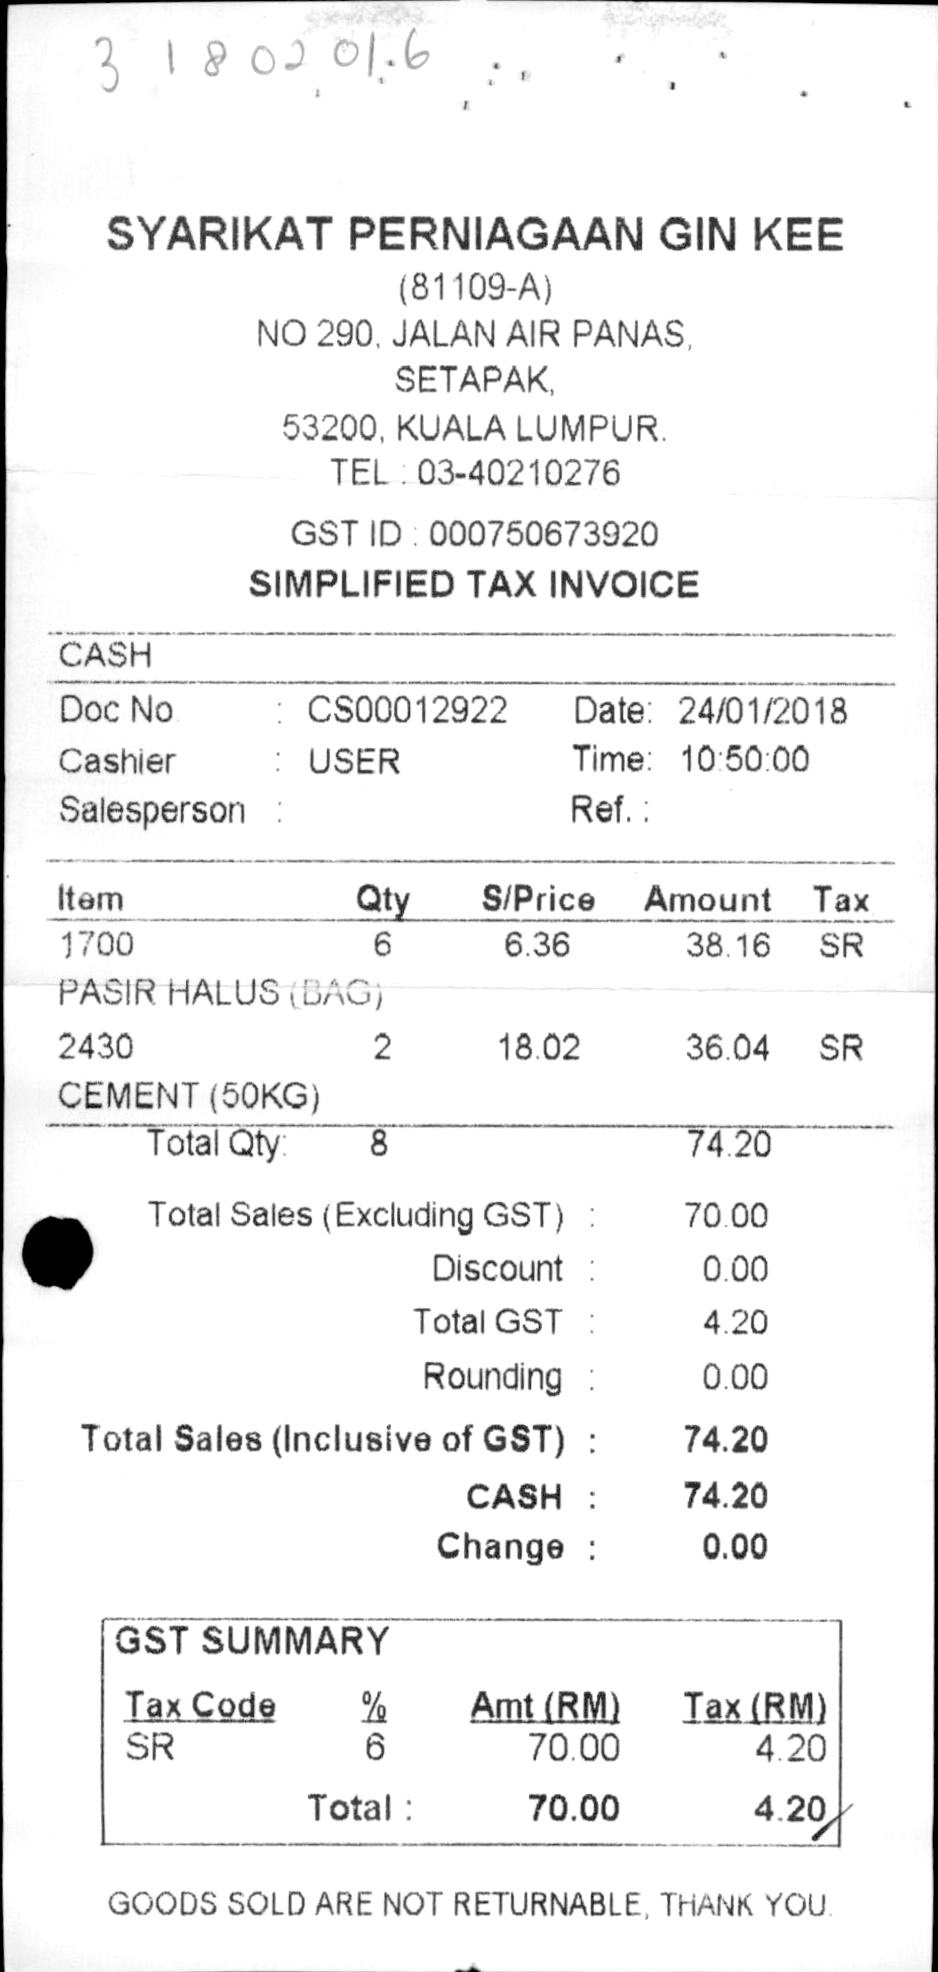
SYARIKAT PERNIAGAAN GIN KEE
(81109-A)
NO 290. JALAN AIR PANAS.
SETAPAK.
53200, KUALA LUMPUR.
TEL : 03-40210276
GST ID : 000750673920
SIMPLIFIED TAX INVOICE
CASH
DOC NO.
: CS00012922
DATE: 24/01/2018
CASHIER
: USER
TIME: 10:50:00
SALESPERSON :
REF.:
ITEM
QTY
S/PRICE
AMOUNT
TAX
1700
PASIR HALUS (BAG)
2430
CEMENT (50KG)
6
6.36
38.16
SR
2
18.02
36.04
SR
TOTAL QTY:
8
74.20
TOTAL SALES (EXCLUDING GST) :
70.00
DISCOUNT :
0.00
TOTAL GST :
4.20
ROUNDING :
0.00
TOTAL SALES (INCLUSIVE OF GST) :
74.20
CASH :
74.20
CHANGE :
0.00
GST SUMMARY
TAX CODE
%
AMT(RM)
TAX (RM)
SR
6
70.00
4.20
TOTAL :
70.00
4.20
GOODS SOLD ARE NOT RETURNABLE, THANK YOU.